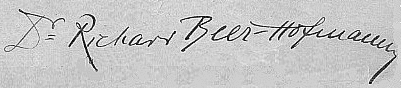
Signature of: richard beer hofmann